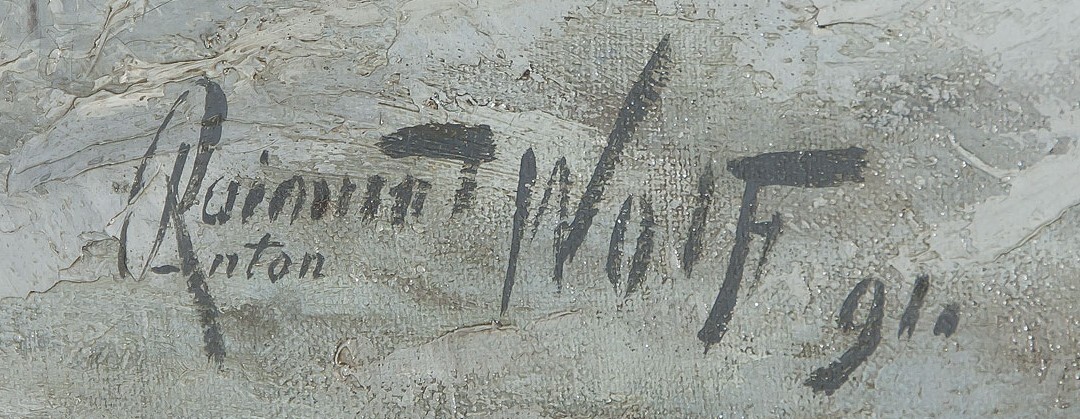
Signature of: raimund anton wolf